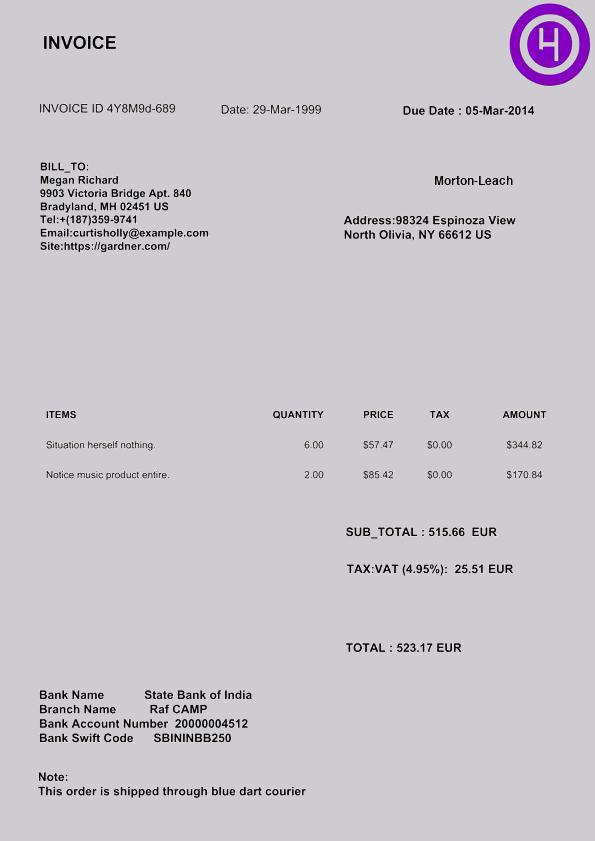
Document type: Invoice